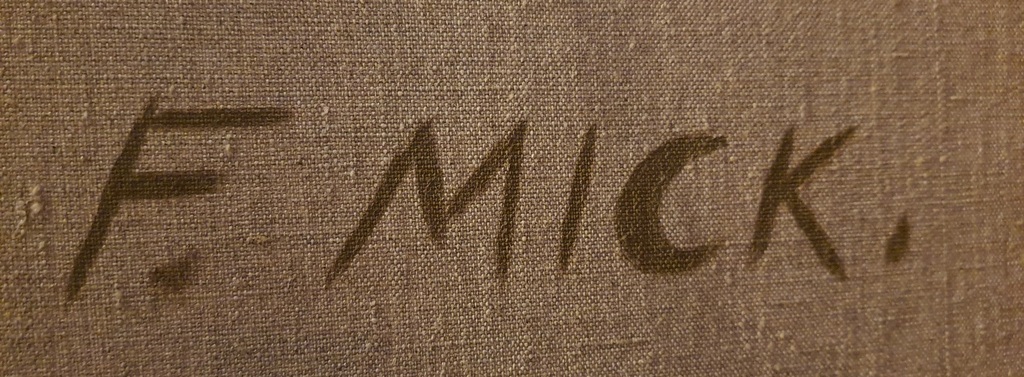
Signature of: finn mickelborg